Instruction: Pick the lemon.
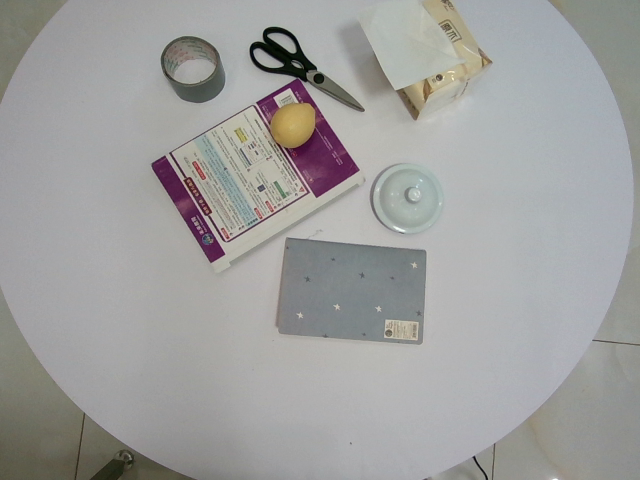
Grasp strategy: vertical